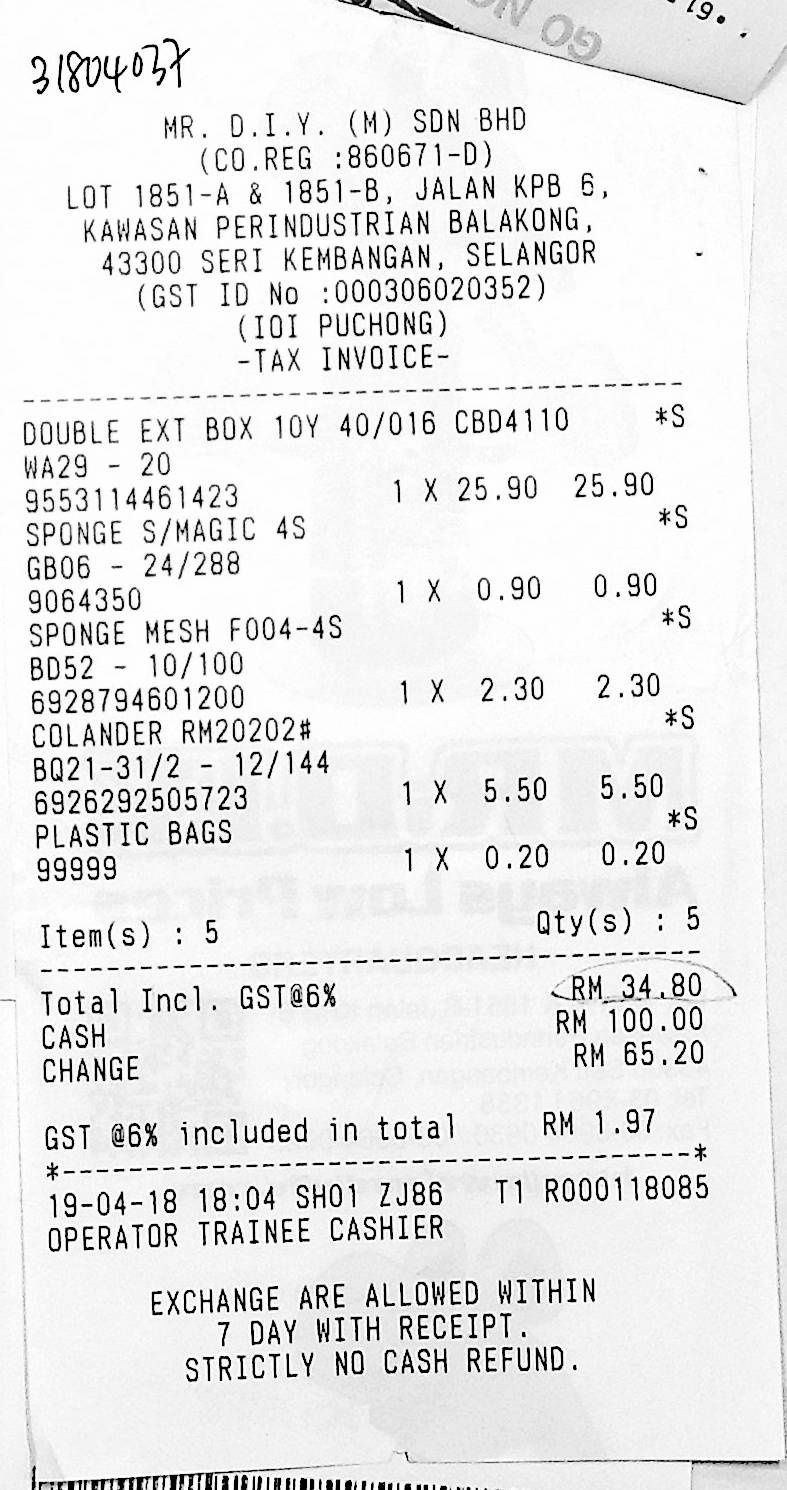
MR. D.I.Y. (M) SDN BHD
(CO.REG :860671-D)
LOT 1851-A & 1851-B, JALAN KPB 6,
KAWASAN PERINDUSTRIAN BALAKONG,
43300 SERI KEMBANGAN, SELANGOR
(GST ID NO :000306020352)
(IOI PUCHONG)
-TAX INVOICE-
DOUBLE EXT BOX 10Y 40/016 CBD4110
*S
WA29 - 20
9553114461423
1 X 25.90
25.90
SPONGE S/MAGIC 4S
*S
GB06 - 24/288
9064350
1 X
0.90
0.90
SPONGE MESH F004-4S
*S
BD52 - 10/100
6928794601200
1 X
2.30
2.30
COLANDER RM20202#
*S
BQ21-31/2 - 12/144
6926292505723
1 X
5.50
5.50
PLASTIC BAGS
*S
99999
1 X
0.20
0.20
ITEM(S) : 5
QTY(S) : 5
TOTAL INCL. GST@6%
RM 34.80
CASH
RM 100.00
CHANGE
RM 65.20
GST @6% INCLUDED IN TOTAL
RM 1.97
19-04-18 18:04 SH01 ZJ86
T1 R000118085
OPERATOR TRAINEE CASHIER
EXCHANGE ARE ALLOWED WITHIN
7 DAY WITH RECEIPT.
STRICTLY NO CASH REFUND.